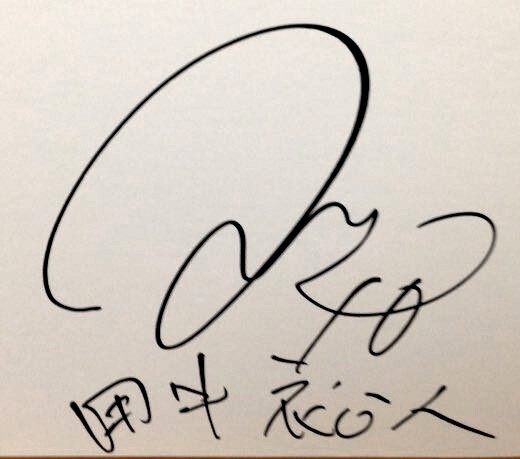
Signature of: hiroto tanaka